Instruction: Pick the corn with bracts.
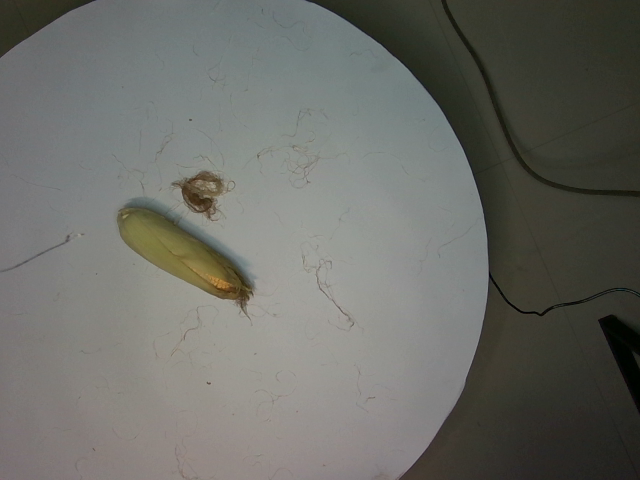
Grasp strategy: vertical